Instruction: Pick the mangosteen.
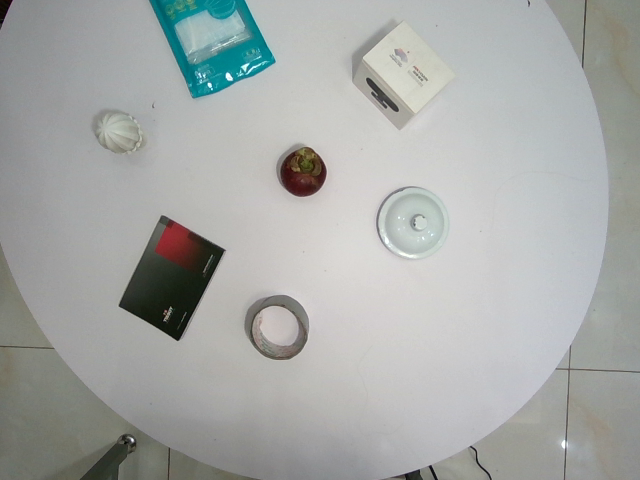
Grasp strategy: vertical